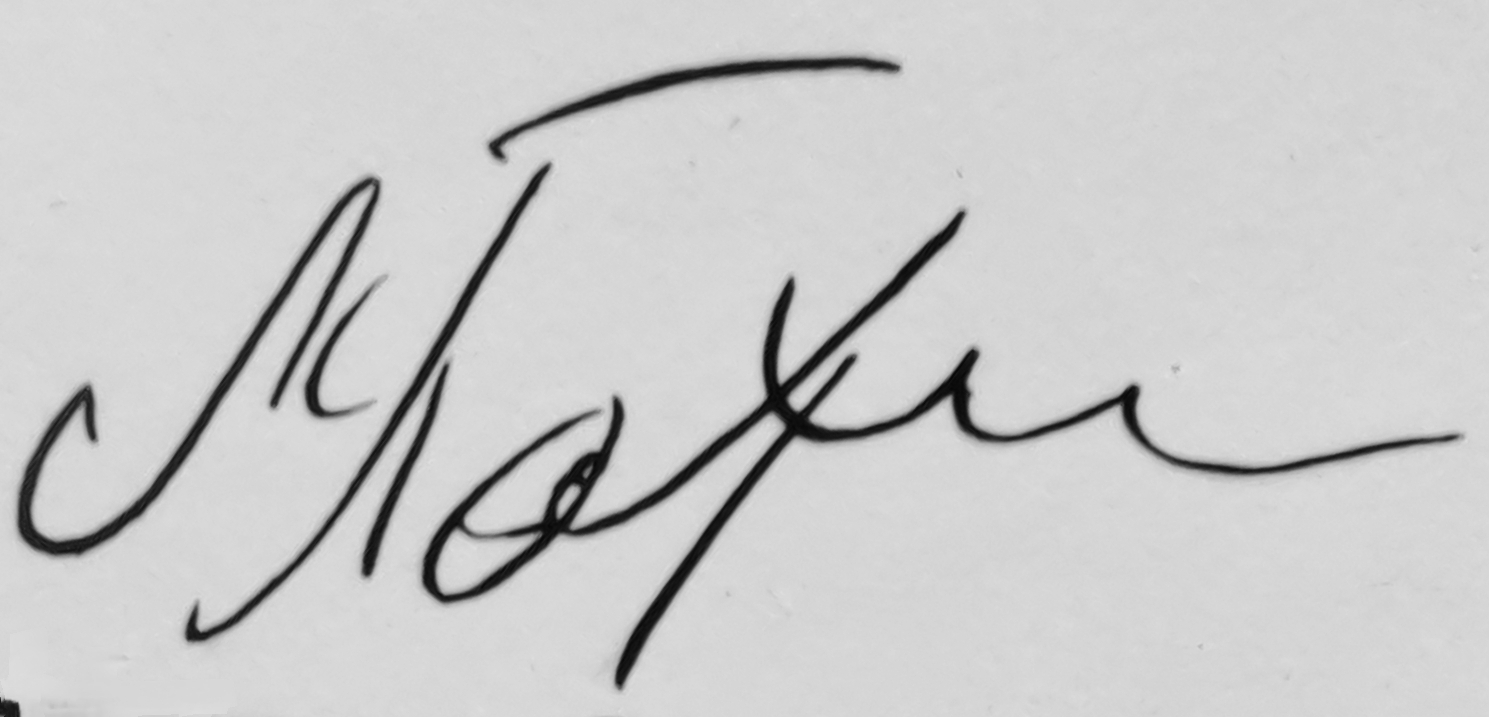
Signature of: lyudmila pakhomova